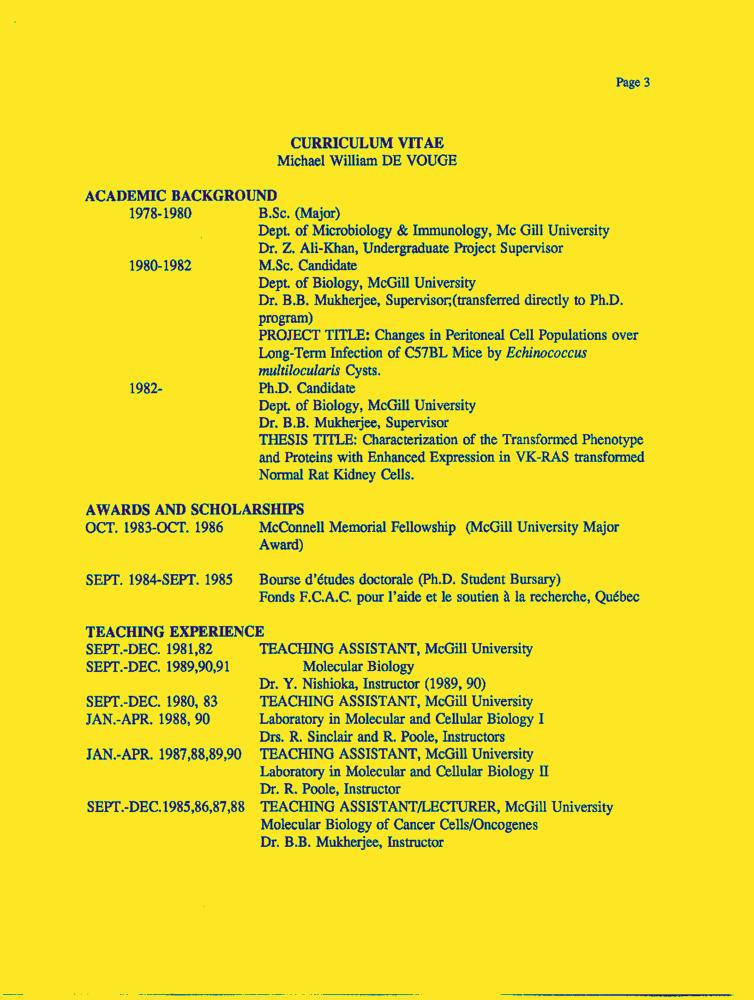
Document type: Resume-Doc